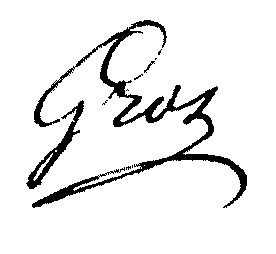
Signature of: bernard gros